Question: Which state is mentioned in the document?
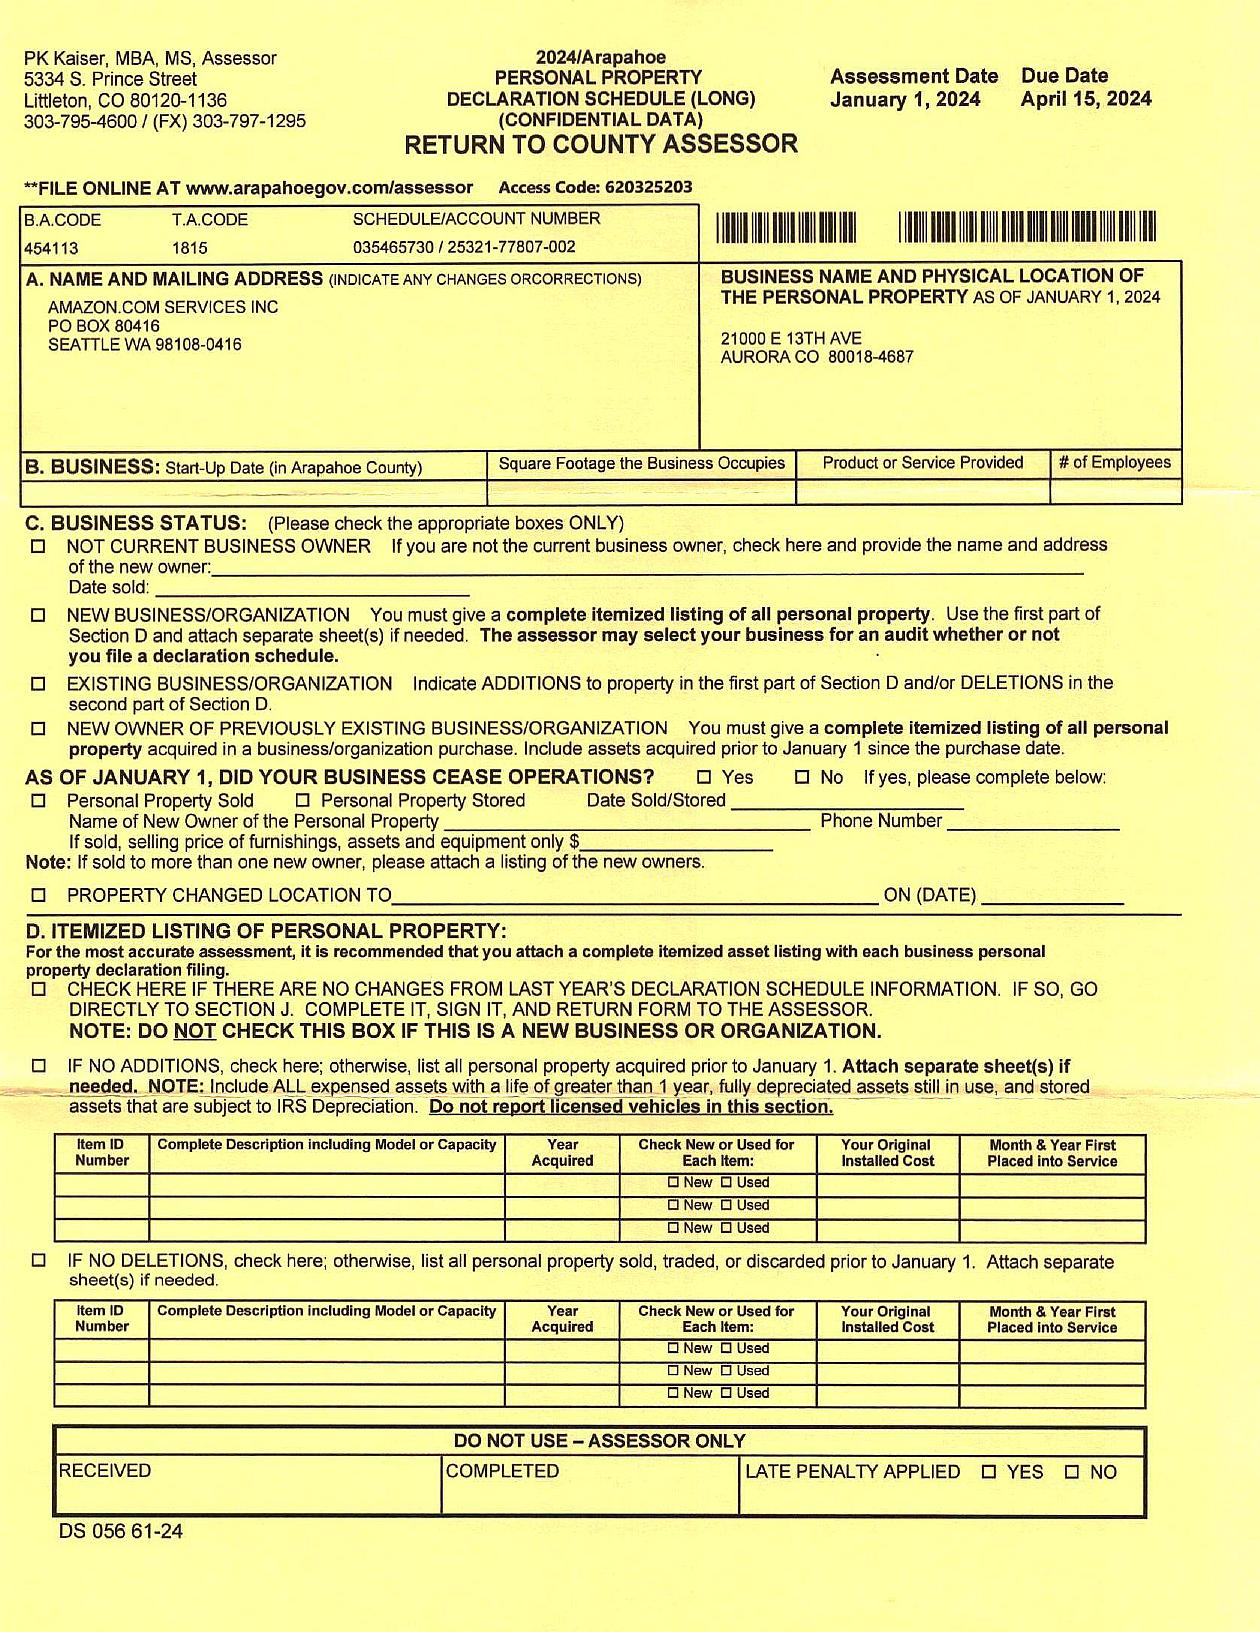
Answer: "CO"